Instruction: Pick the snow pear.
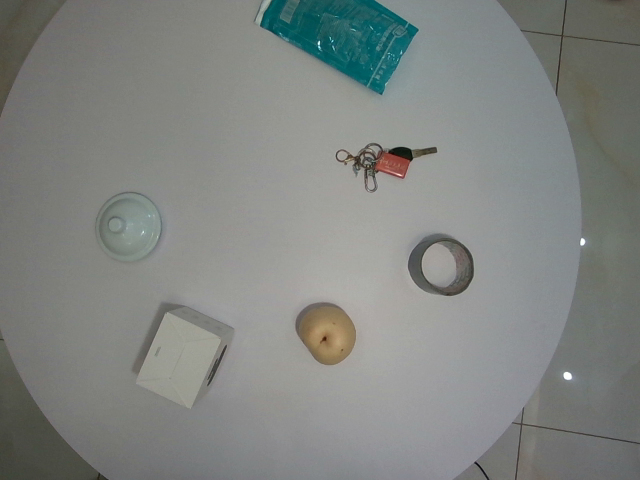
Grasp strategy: vertical